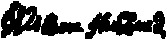
Signature of: william hubbard